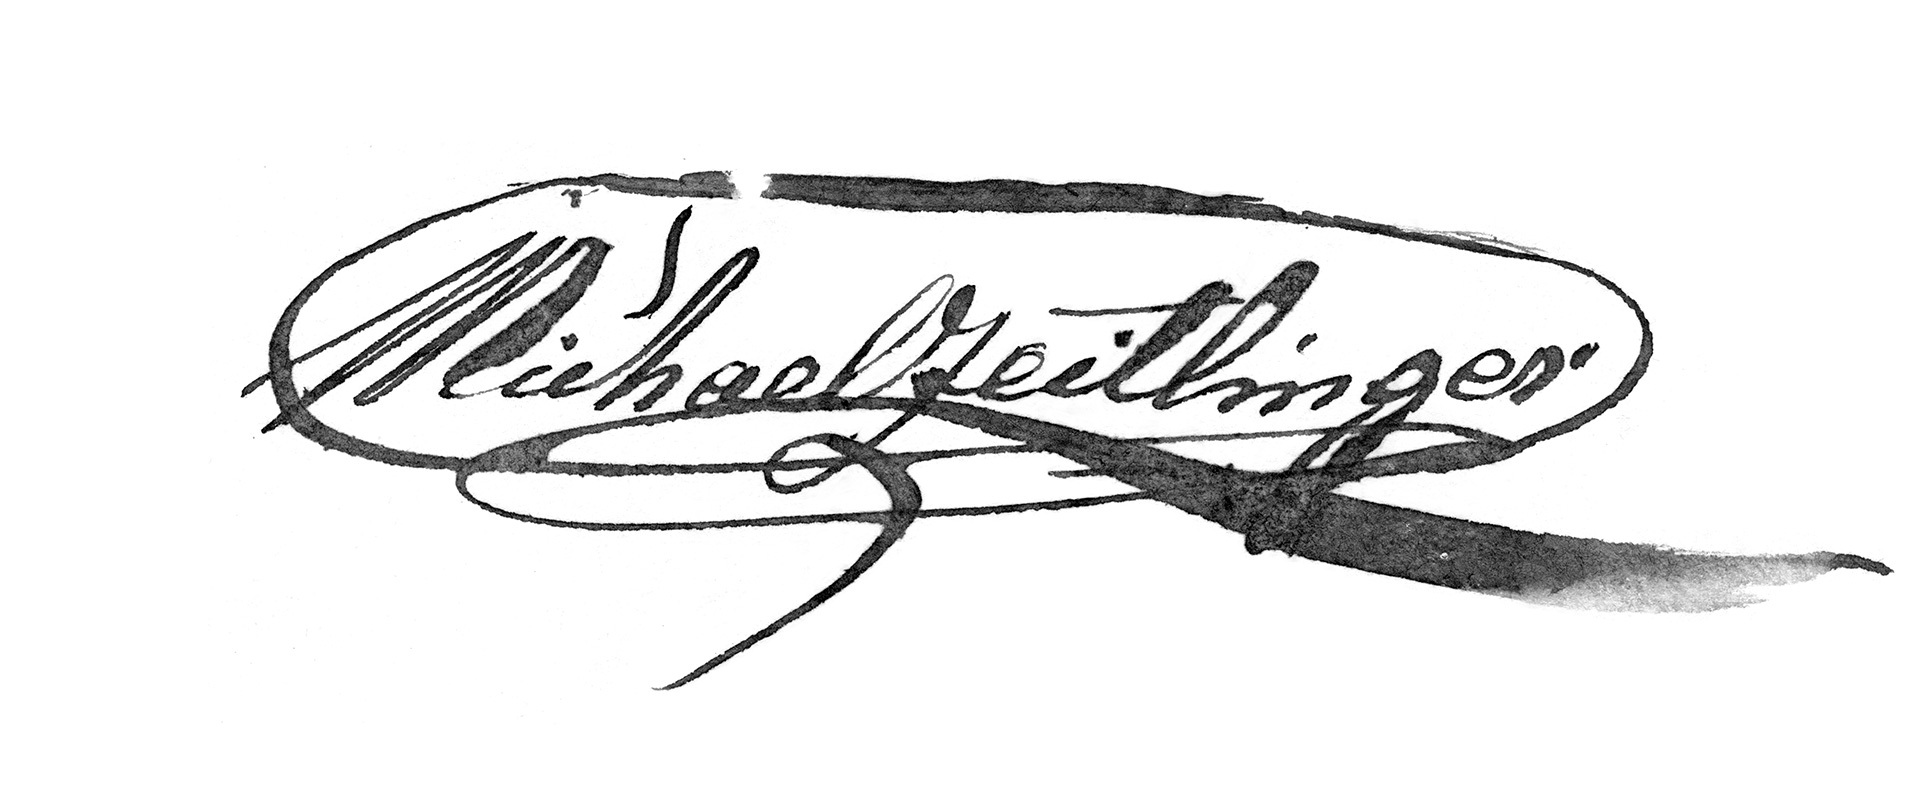
Signature of: johann michael zeitlinger